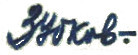
Signature of: ivan zubkov